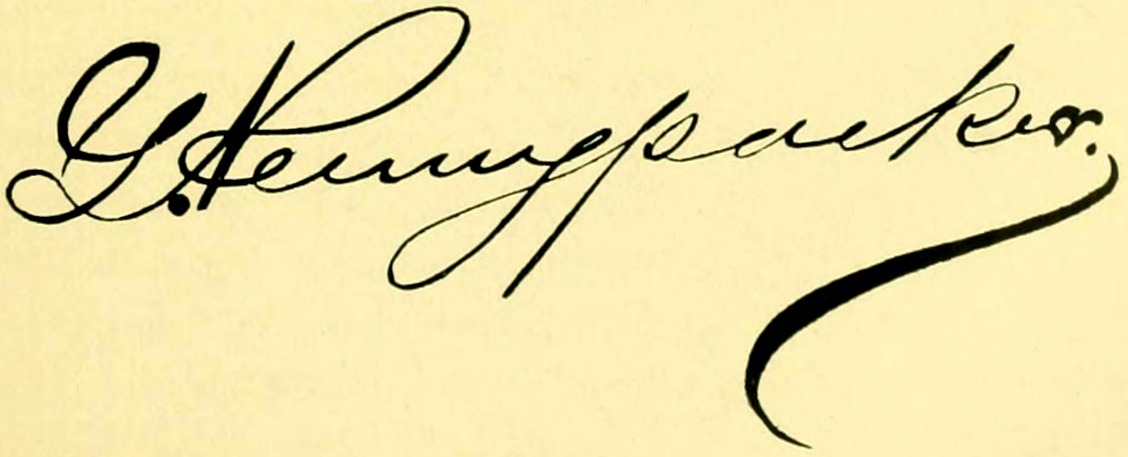
Signature of: galusha pennypacker